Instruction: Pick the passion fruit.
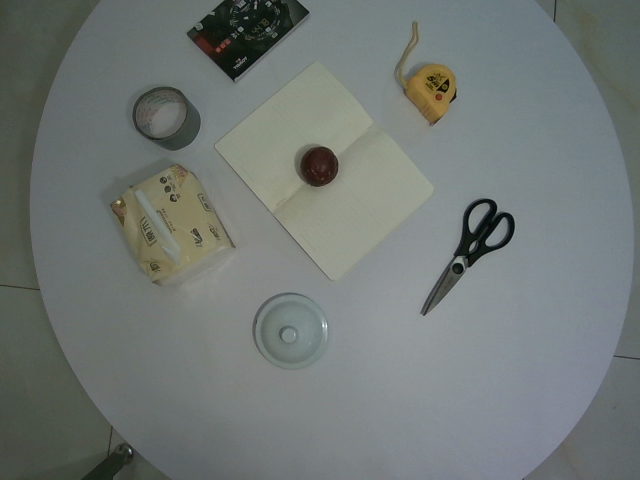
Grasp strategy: vertical